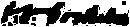
Signature of: william gockeln